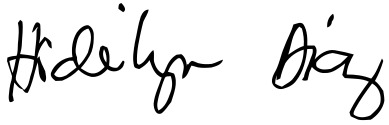
Signature of: hidilyn diaz